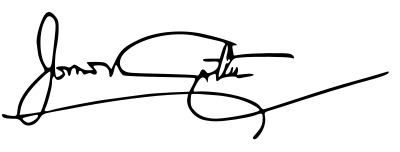
Signature of: jomo kenyatta